Question: How does the patient history play a role?
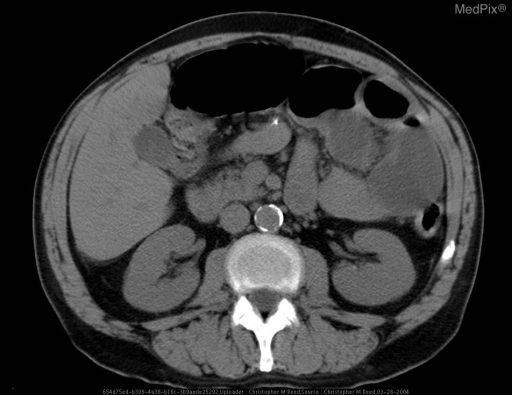
Answer: The patient's history of 60 year old male with metastatic colorectal cancer and acute renal failure has acute onset abdominal pain and distension. is key in understanding the case.